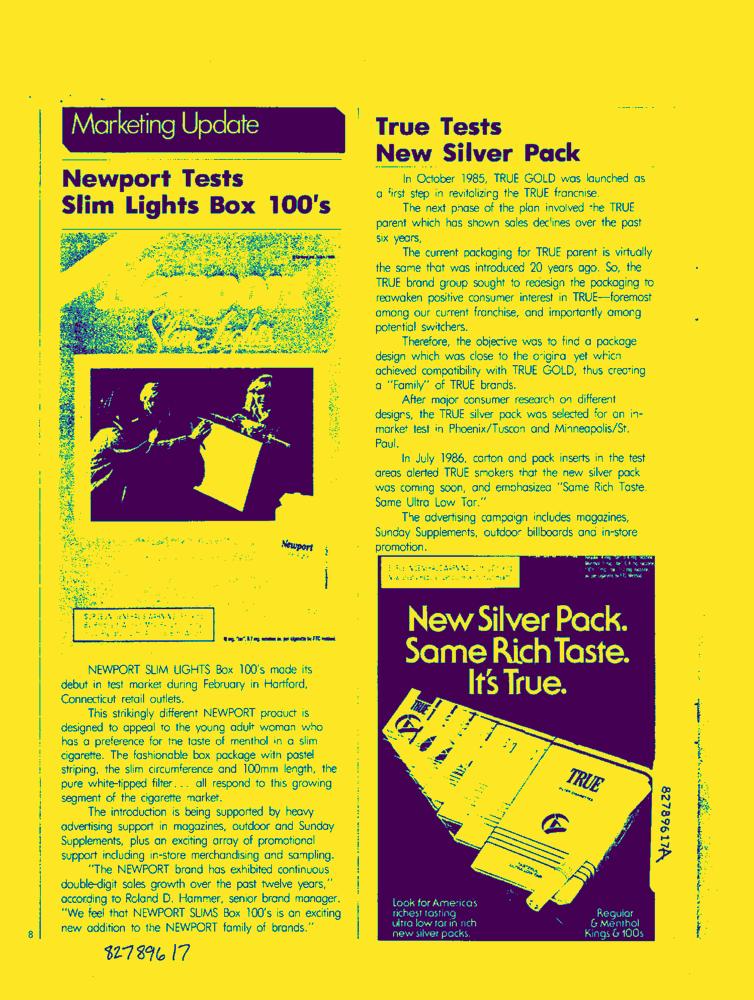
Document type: AD